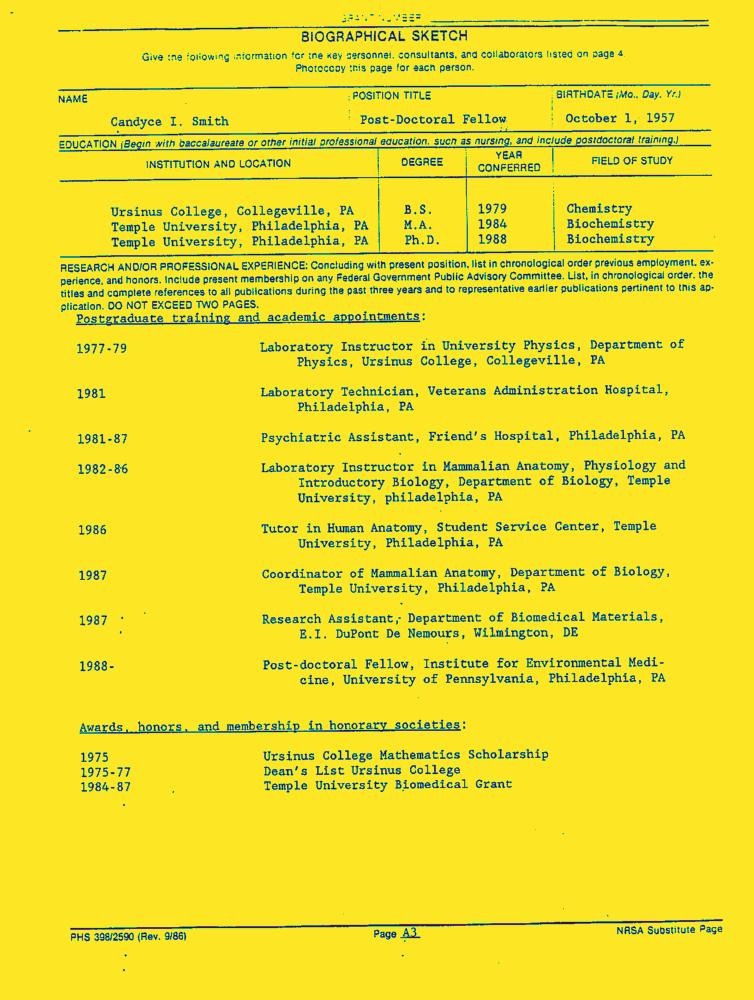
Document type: Resume-Doc